Question: What could the diagnosis suggest?
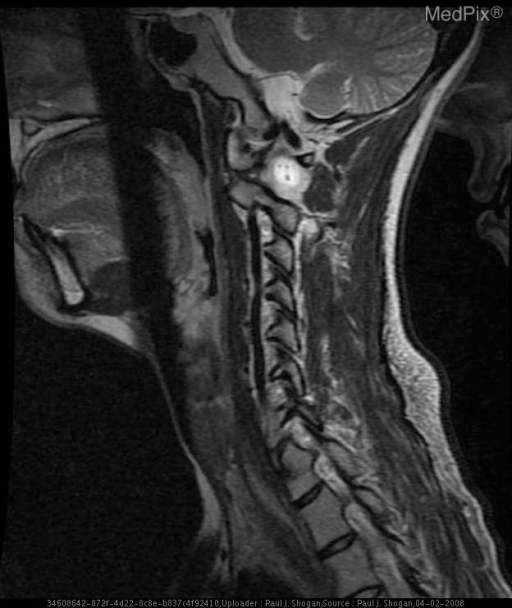
Answer: The possible diagnosis includes Dissection
Racemose Capillary Telangiectasia.